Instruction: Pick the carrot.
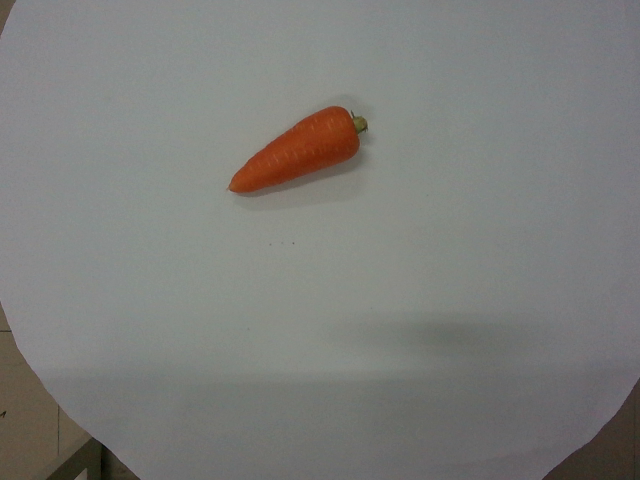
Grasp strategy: vertical